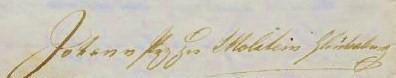
Signature of: prince johann of schleswig holstein sonderburg glücksburg